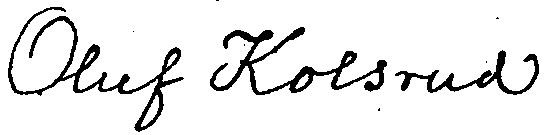
Signature of: oluf kolsrud